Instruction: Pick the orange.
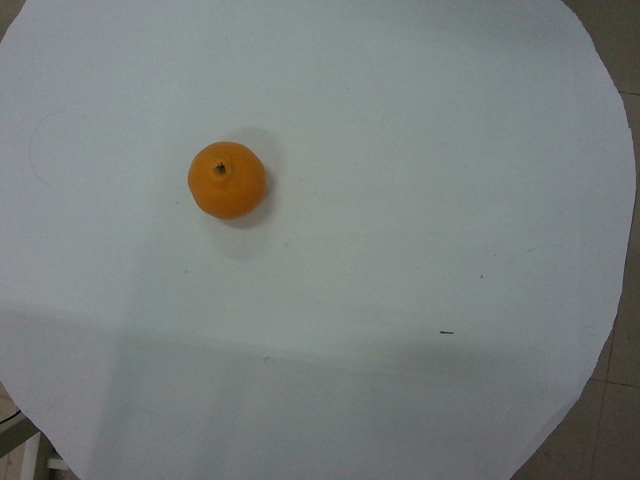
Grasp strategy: vertical